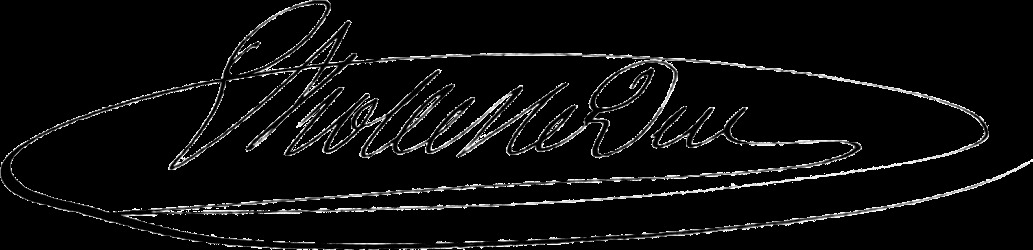
Signature of: eugène viollet le duc